Question: How is the history relevant to the case?
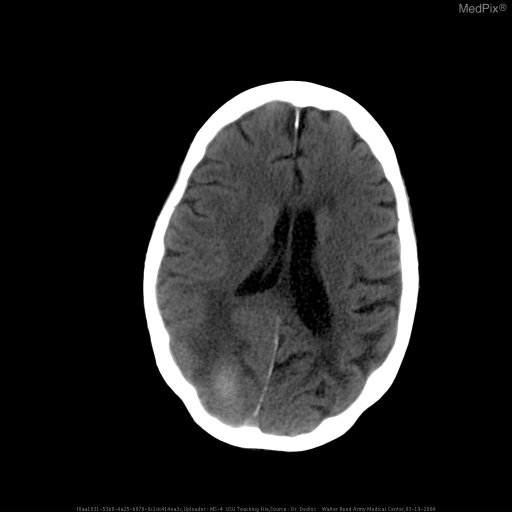
Answer: The patient's history of 89 y/o with past medical history significant for dementia and hypertension, noted to have altered mental status at home. is key in understanding the case.